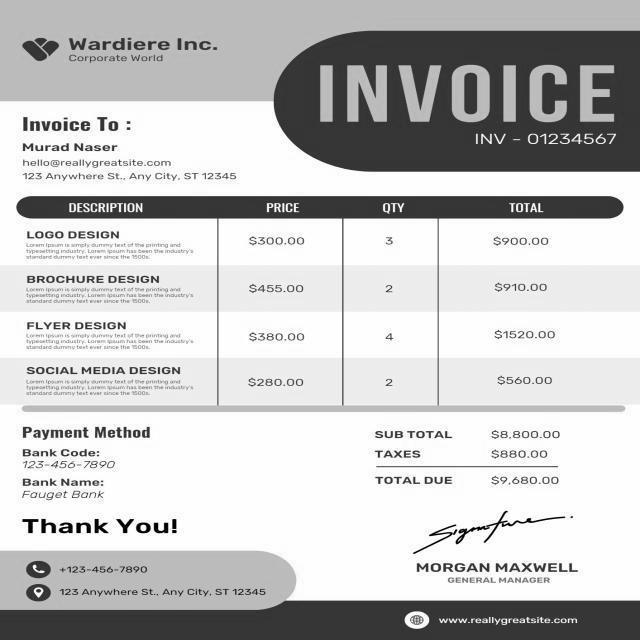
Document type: Invoice